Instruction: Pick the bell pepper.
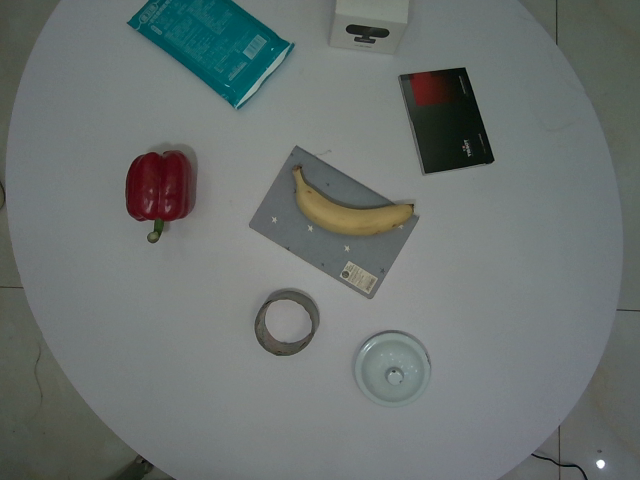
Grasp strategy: vertical